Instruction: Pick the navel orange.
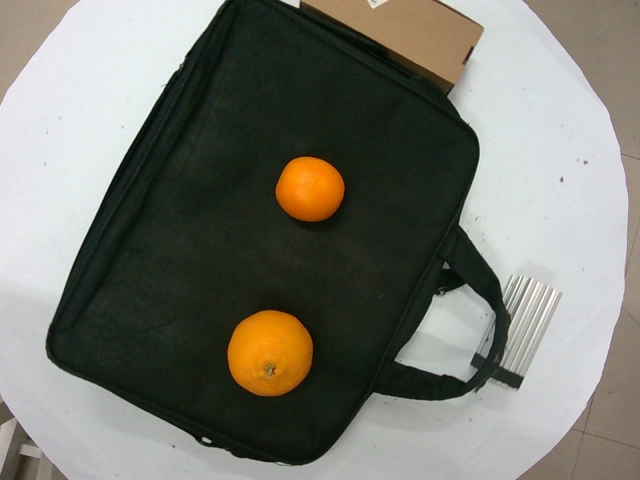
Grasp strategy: vertical